Question: What is the name of the tenant mentioned in the document?
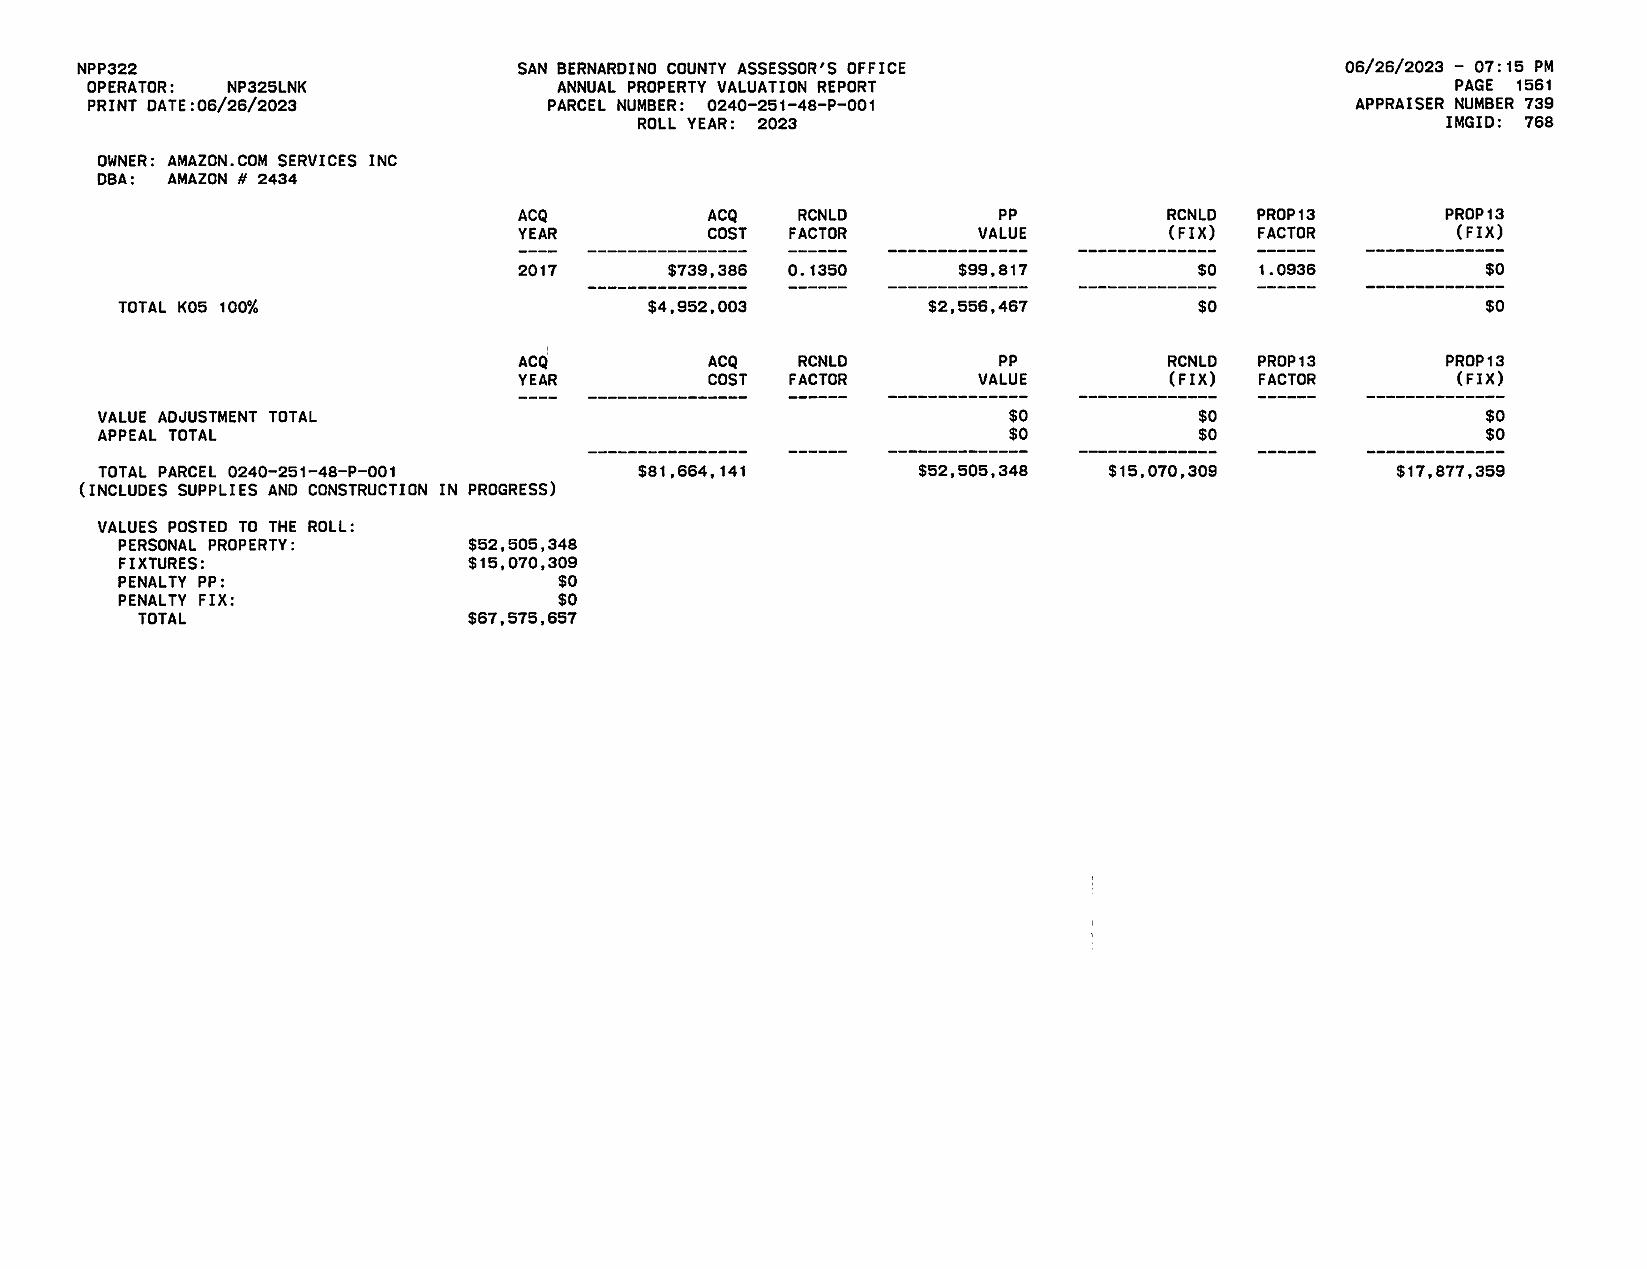
Answer: "AMAZON.COM SERVICES INC"